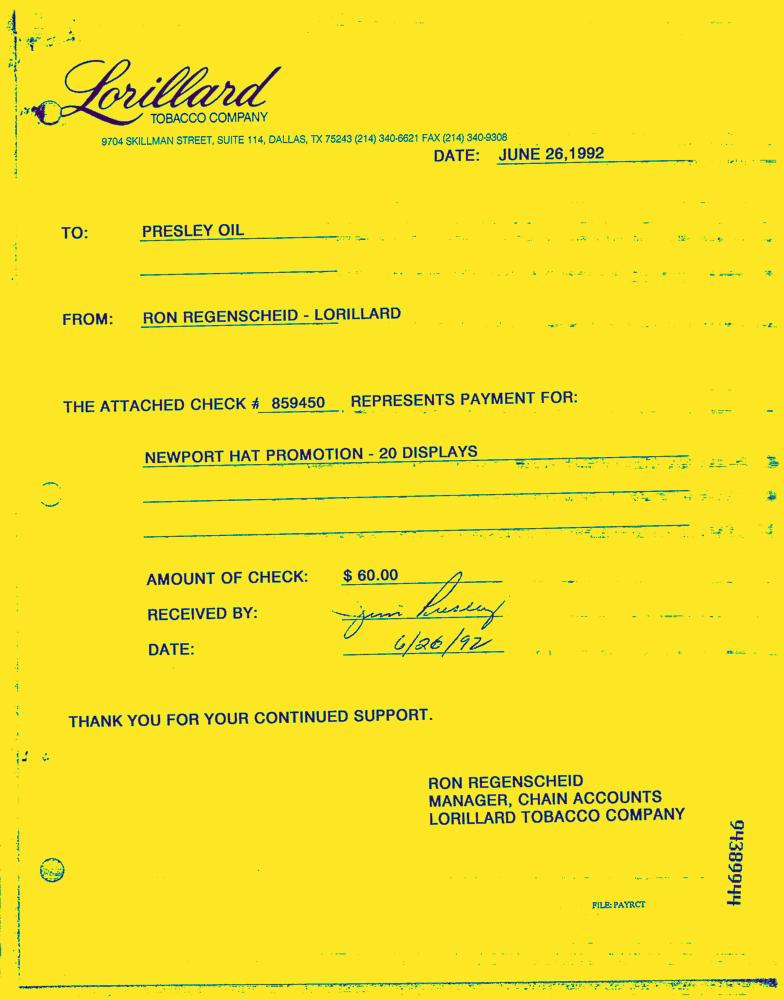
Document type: Invoice-Doc